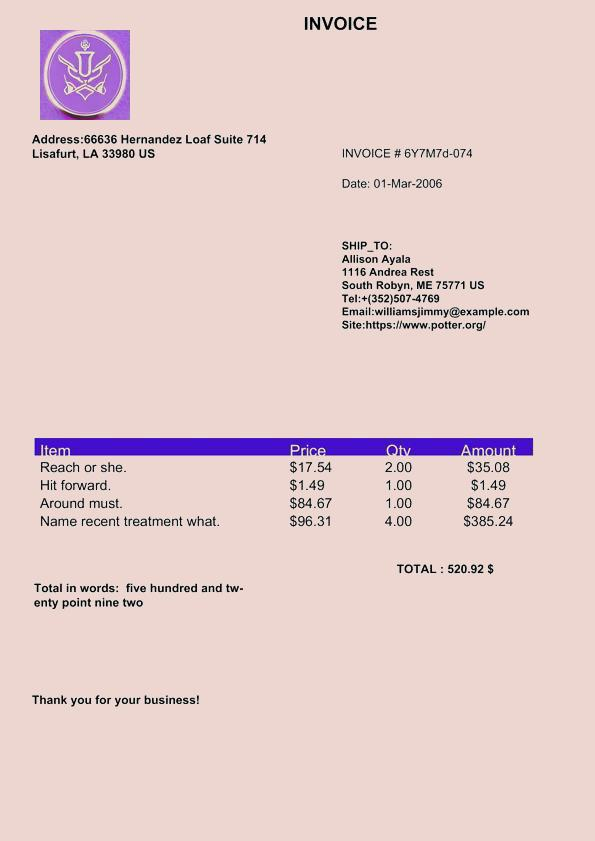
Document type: Invoice